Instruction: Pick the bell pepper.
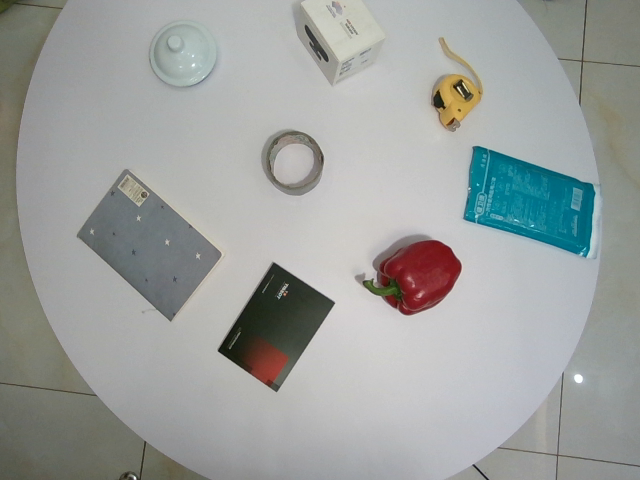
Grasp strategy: vertical